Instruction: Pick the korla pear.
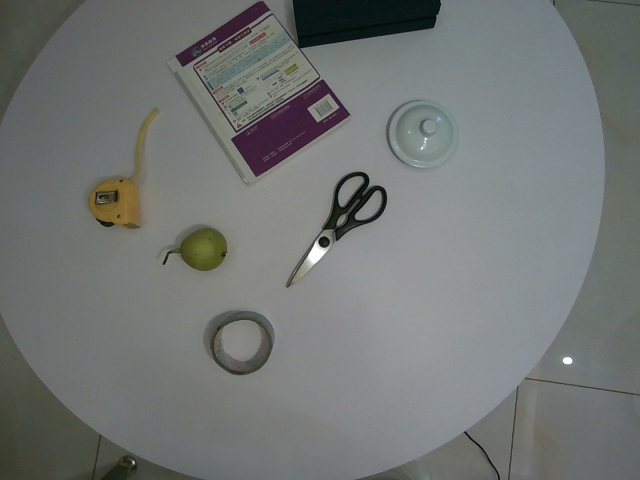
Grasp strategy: vertical